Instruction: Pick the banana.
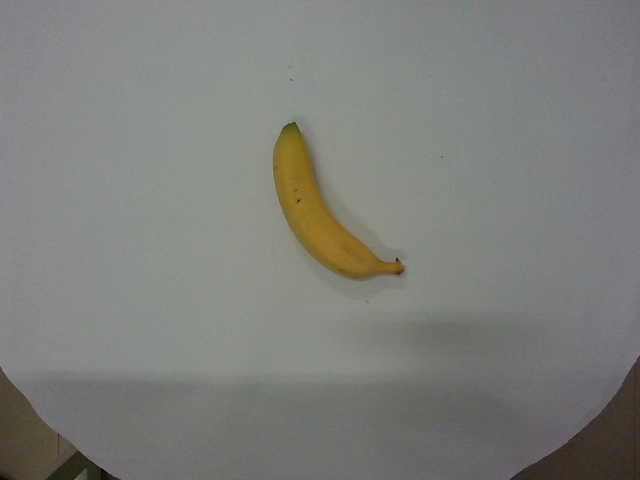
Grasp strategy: vertical